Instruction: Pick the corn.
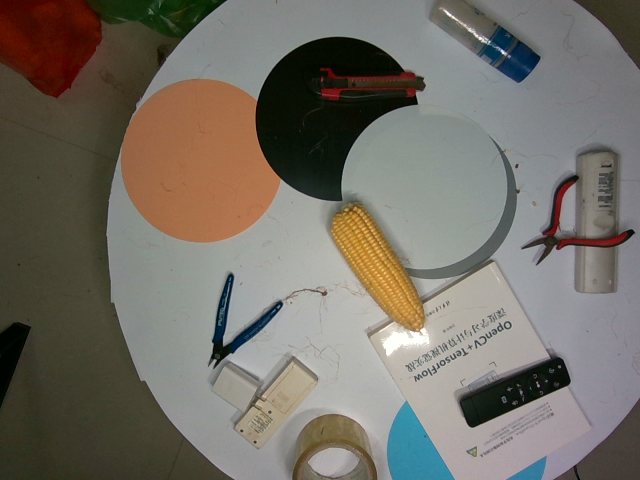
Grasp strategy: vertical